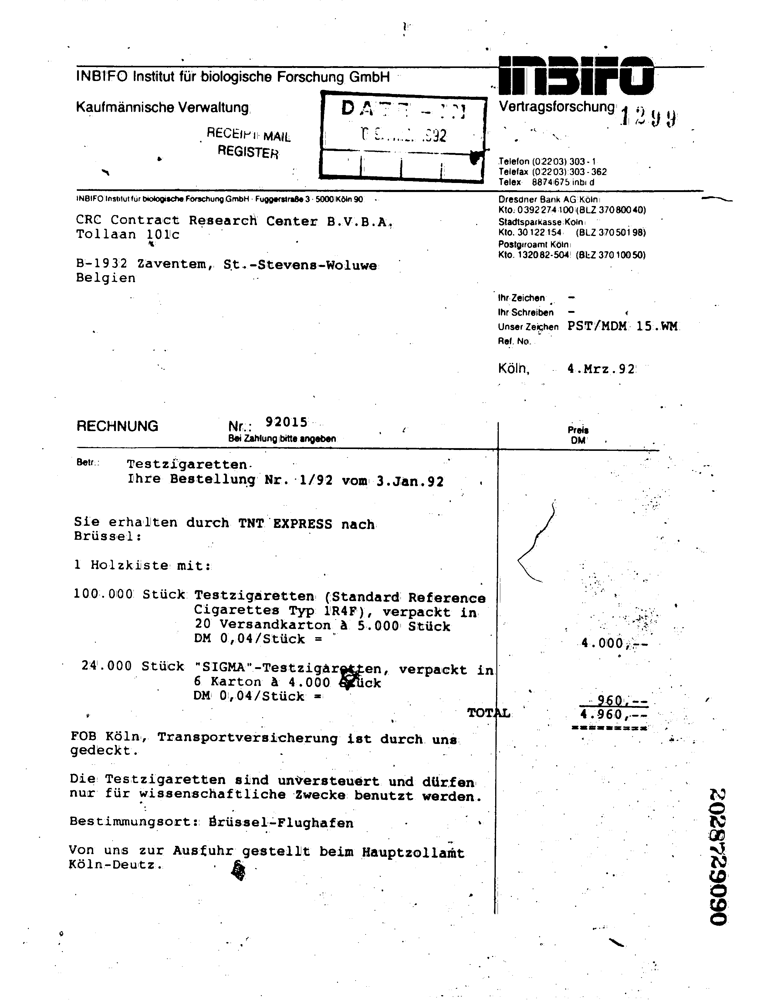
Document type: Invoice